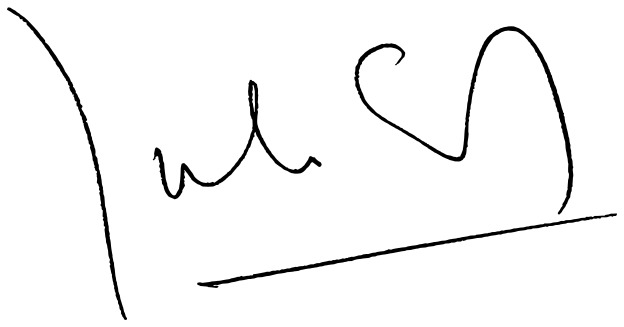
Signature of: julio cortázar